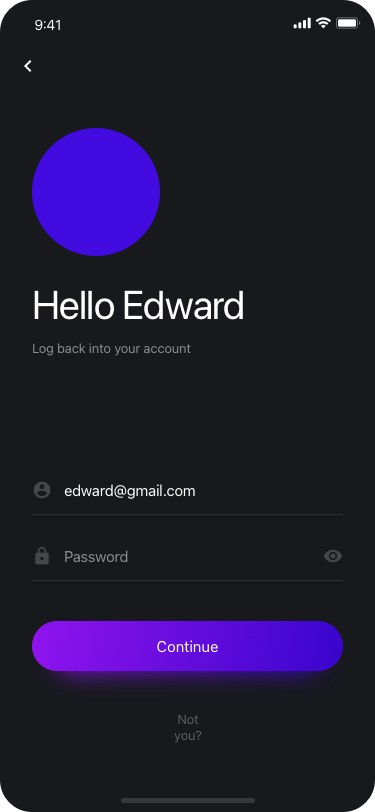
Text in this UI design:
Hello Edward
Continue
Not you?
Password
edward@gmail.com
Log back into your account